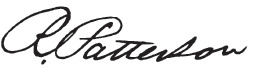
Signature of: robert patterson